Question: What could the diagnosis suggest?
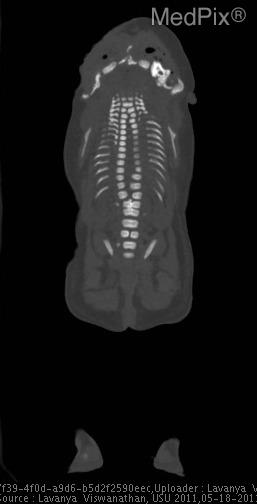
Answer: The possible diagnosis includes Conjoined Twins.